Question: Explain the disease:
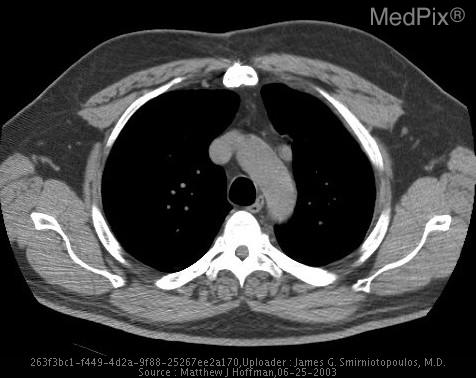
Answer: The disease is discussed as: Partial Anomalous Pulmonary Venous Return (left upper lobe pulmonary vein)

Partial anomalous venous return occurs when a pulmonary lobe drains into the right side of the circulation, usually a systemic vein.  Anomalous venous drainage of the left upper lobe is usually an isolated congenital abnormality that has no clinical significance.  Anomalous drainage of the right pulmonary vein to the inferior vena cava (scimitar syndrome) can present as a left to right shunt in patients with volume loss of the right hemithorax and a peculiar comma shaped density in the right lung base.  Anomalous drainage of the right upper lobe is associated with a sinus venosus type of atrial septal defect.  Left lower lobe pulmonary systemic drainage is associated with extralobar sequestration.
	When the left upper lobe vein drains into the left brachiocephalic vein, a vertical vein is seen coursing lateral to the aortic arch and the AP window.  This appearance must be distinguished from a persistent left superior vena cava.  The distinction comes from following the entire course of the vein to its drainage, and if you see two vessels in the left hilum or just one.  One is consistent with PAPVR while two indicates persistent left SVC (one vessel is svc other is normal left upper lobe vein.
	A persistent left SVC occurs in about 0.3% of the normal population with a substantially higher incidence in patients with congenital heart disease.  This anomaly results from embryologic failure of regression of part of the left common and anterior cardinal veins.  It at least drains the left jugular and subclavian veins.  On CT a persistent left SVC is positioned immediately lateral to the left common carotid artery and anterior to the left subclavian artery.  The anomalous vessel descends lateral to the aortic arch, in approximately the same coronal plane as the normal right SVC.  It passes lateral to the main pulmonary artery and anterior to the left hilum.  It typically drains into a dilated coronary sinus posterior to the left ventricle.